Question: What do the imaging results show?
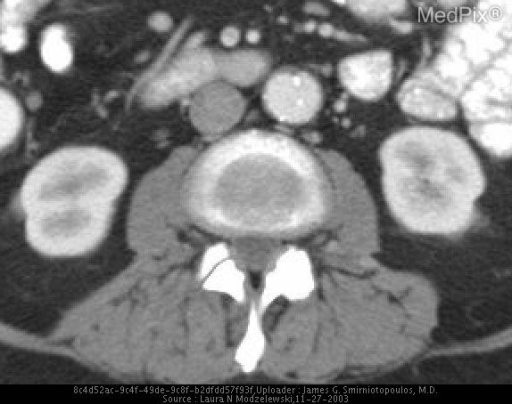
Answer: The imaging shows - Infrarenal abdominal aorta (normal size) with a contrast-filled false lumen and displacement of intimal calcifications, between true and false lumens. Two select axial CT images through the mid-abdomen and specifically the infrarenal abdominal aorta demonstrate intraluminal displacement of the aortic intimal wall calcifications and a contrast-filled false lumen consistent with dissection.

In this case, the false lumen is smaller and lateral to the true lumen.  The bright dots are intimal calcifications displaced inward..